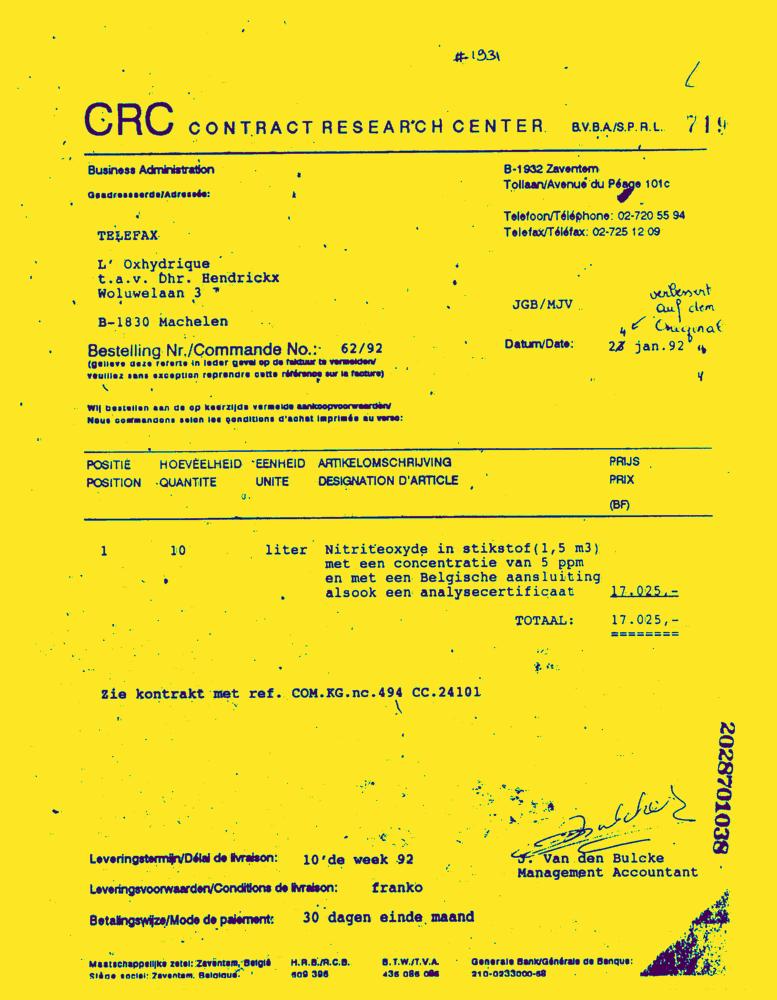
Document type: Invoice-Doc